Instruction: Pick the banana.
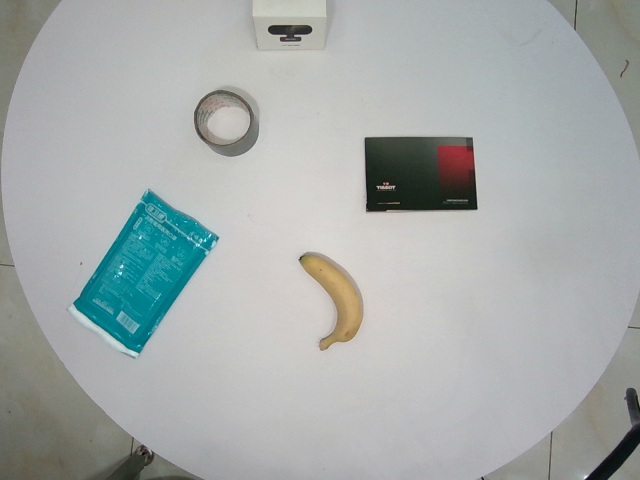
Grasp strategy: vertical